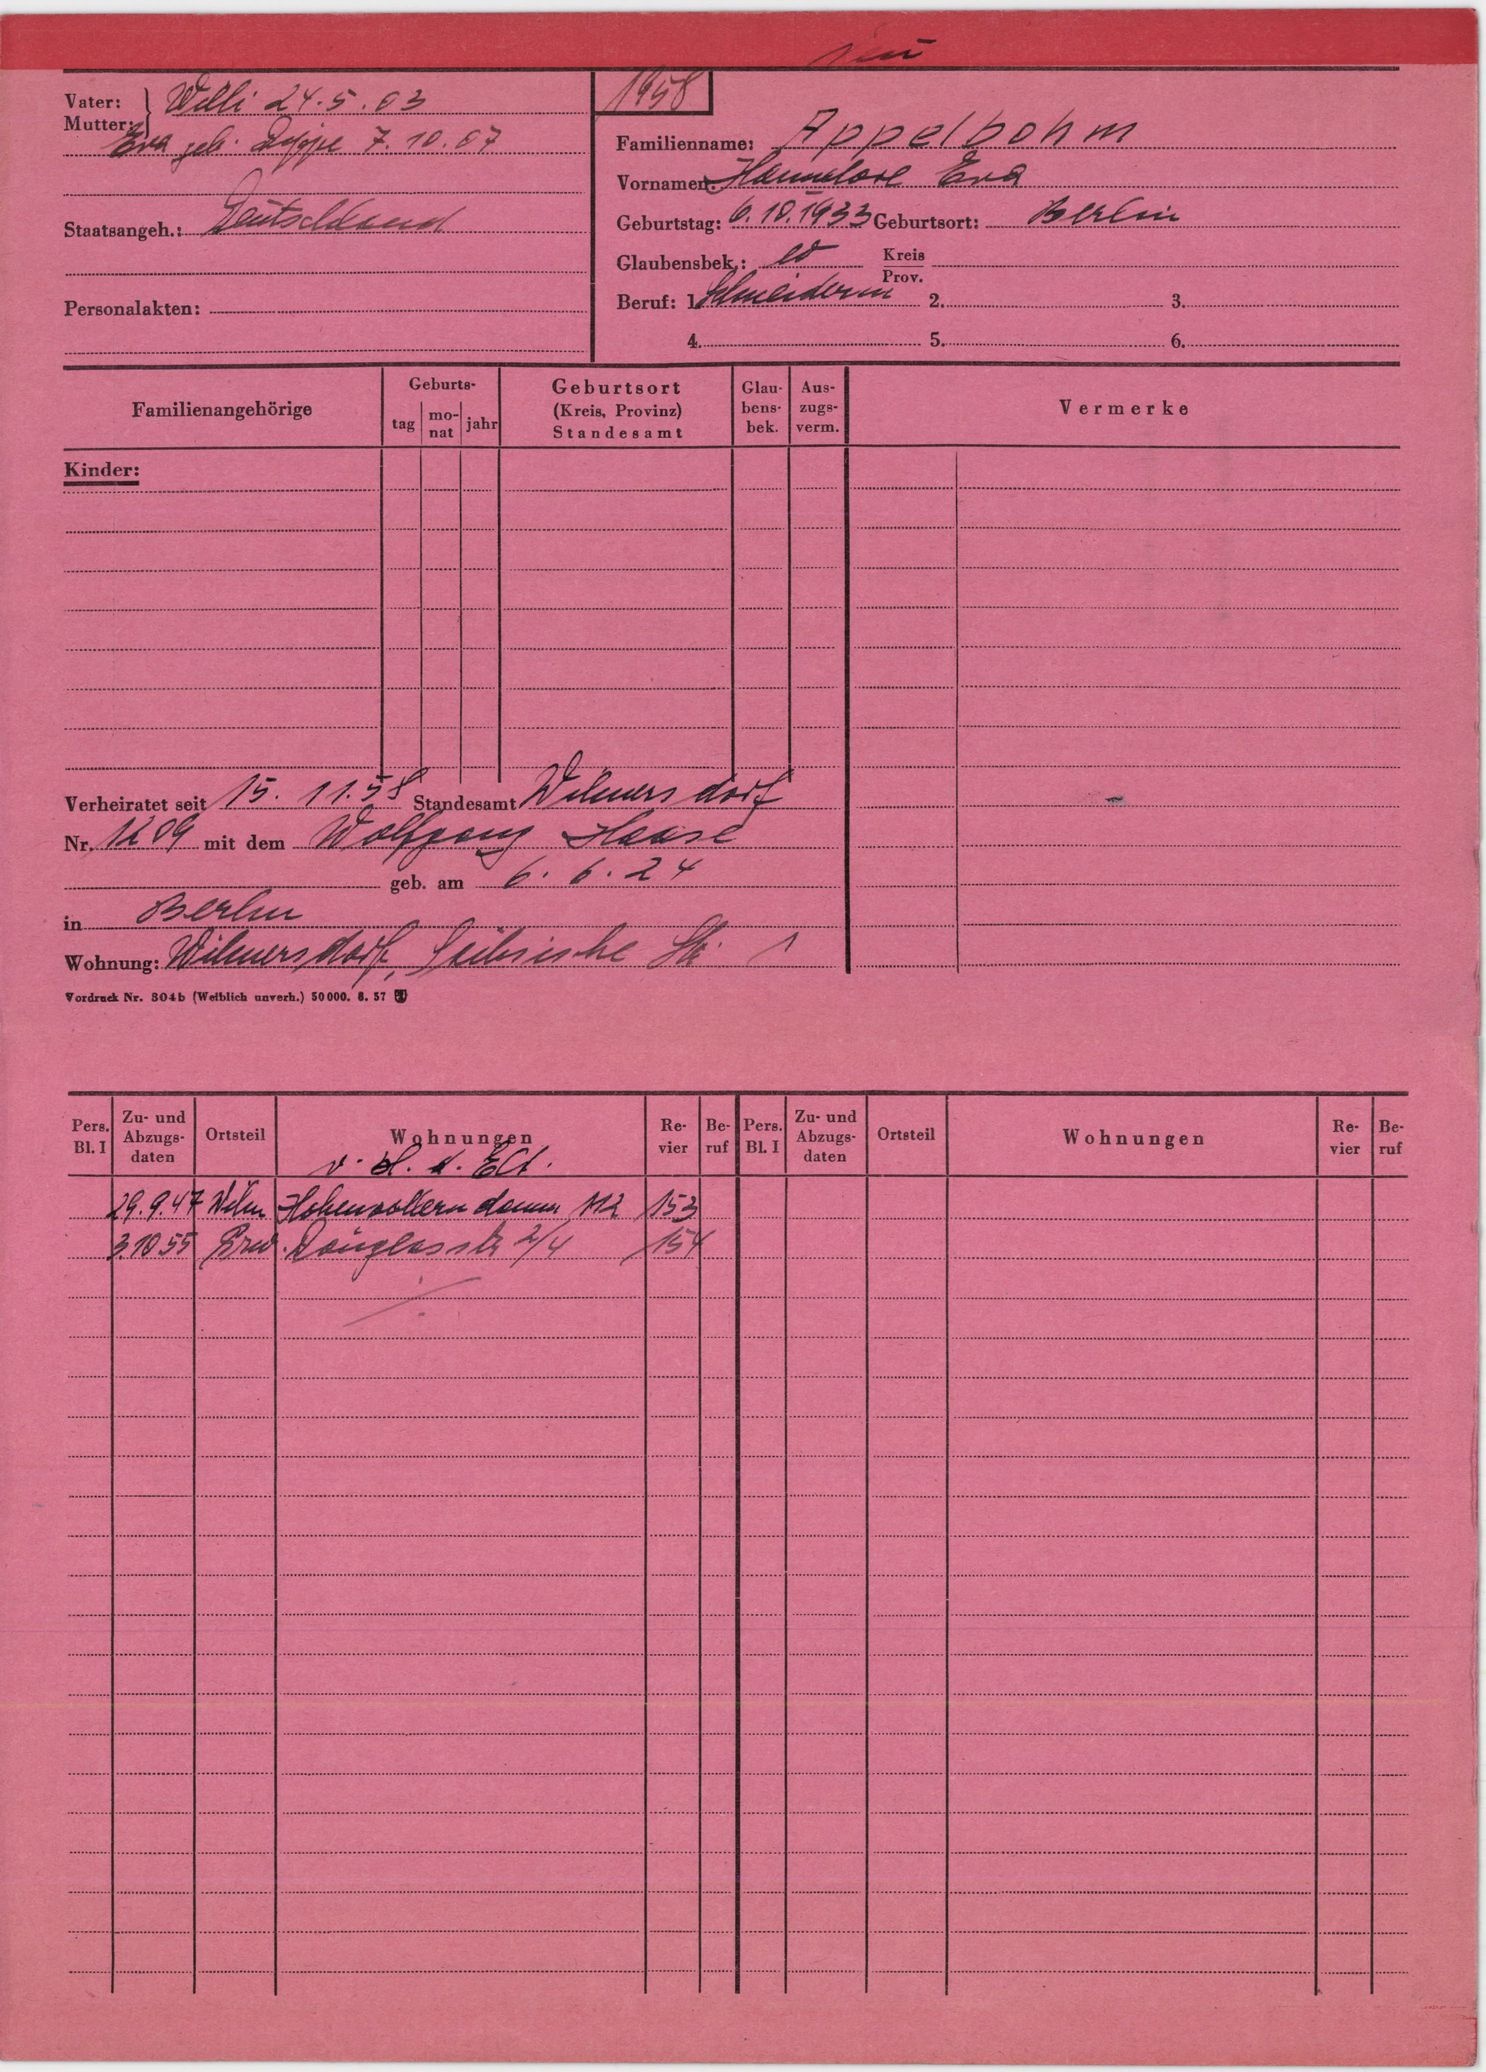
Appelbohm